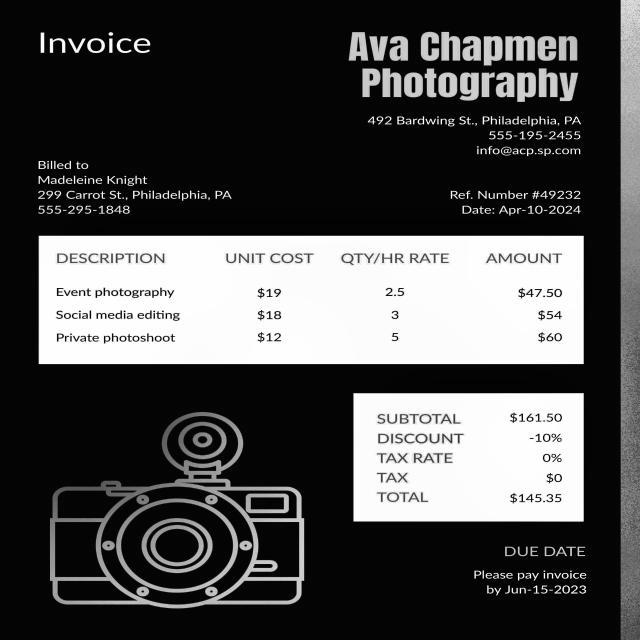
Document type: Invoice